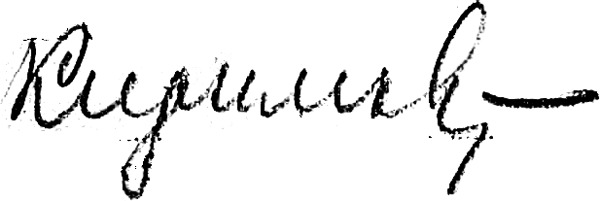
Signature of: nikołaj kiriłłow